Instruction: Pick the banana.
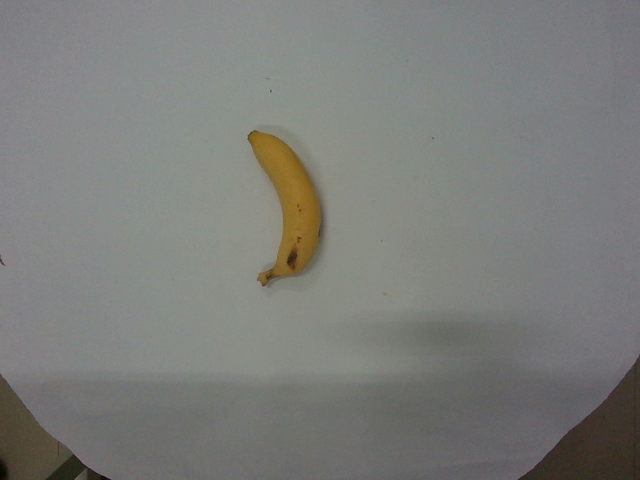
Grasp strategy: vertical